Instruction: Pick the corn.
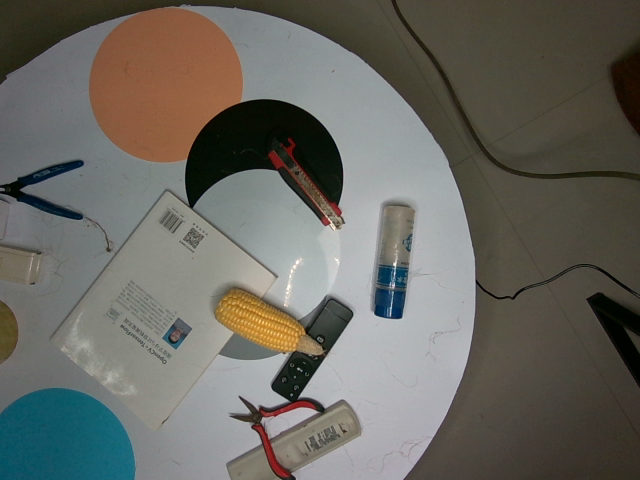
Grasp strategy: vertical